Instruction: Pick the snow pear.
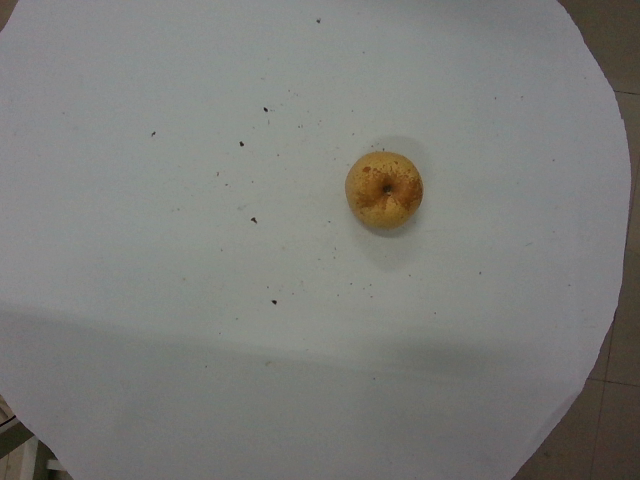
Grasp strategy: vertical